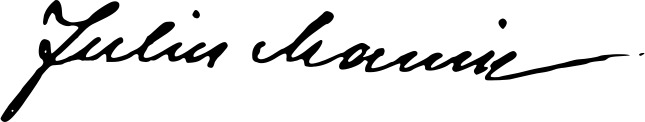
Signature of: iuliu maniu